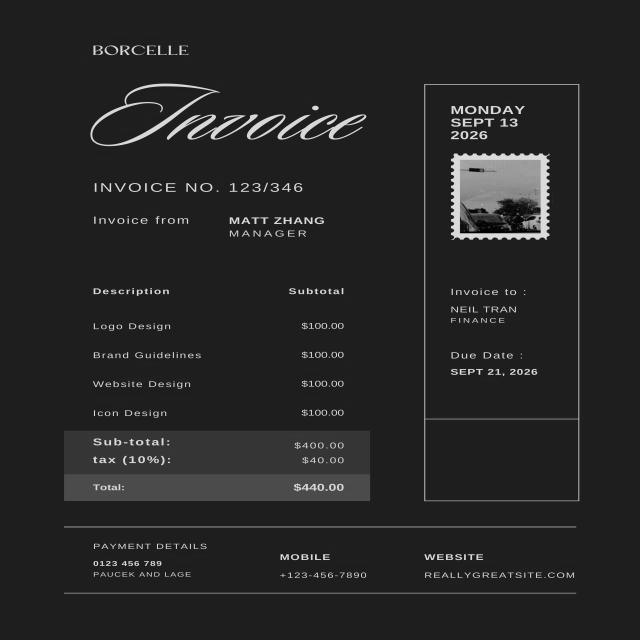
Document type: Invoice